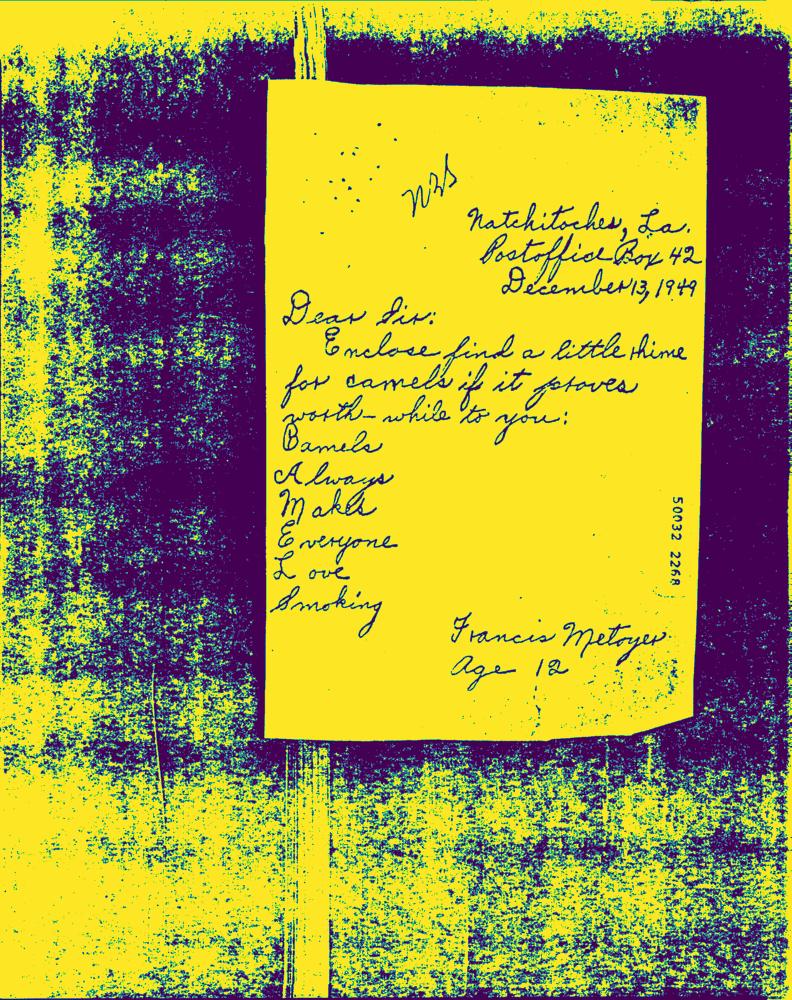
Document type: Hand-Written